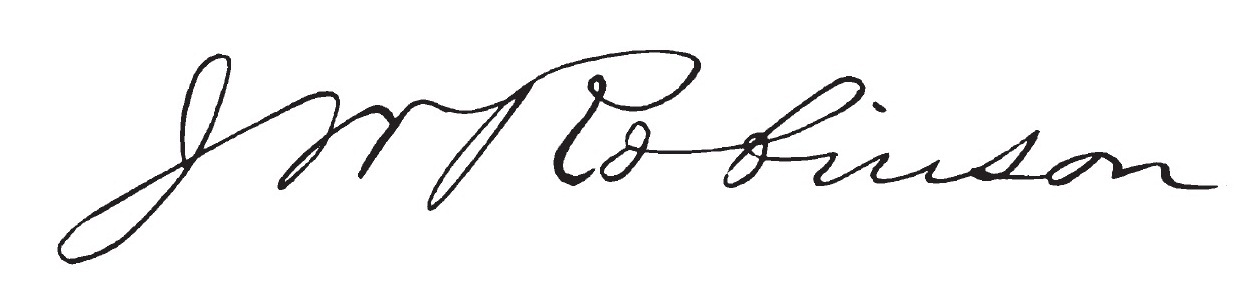
Signature of: james wallace robinson